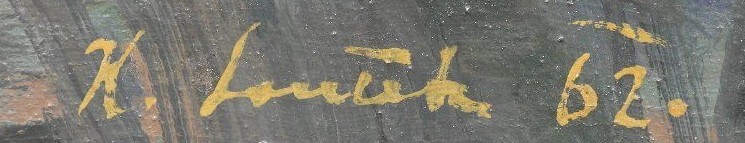
Signature of: karel souček